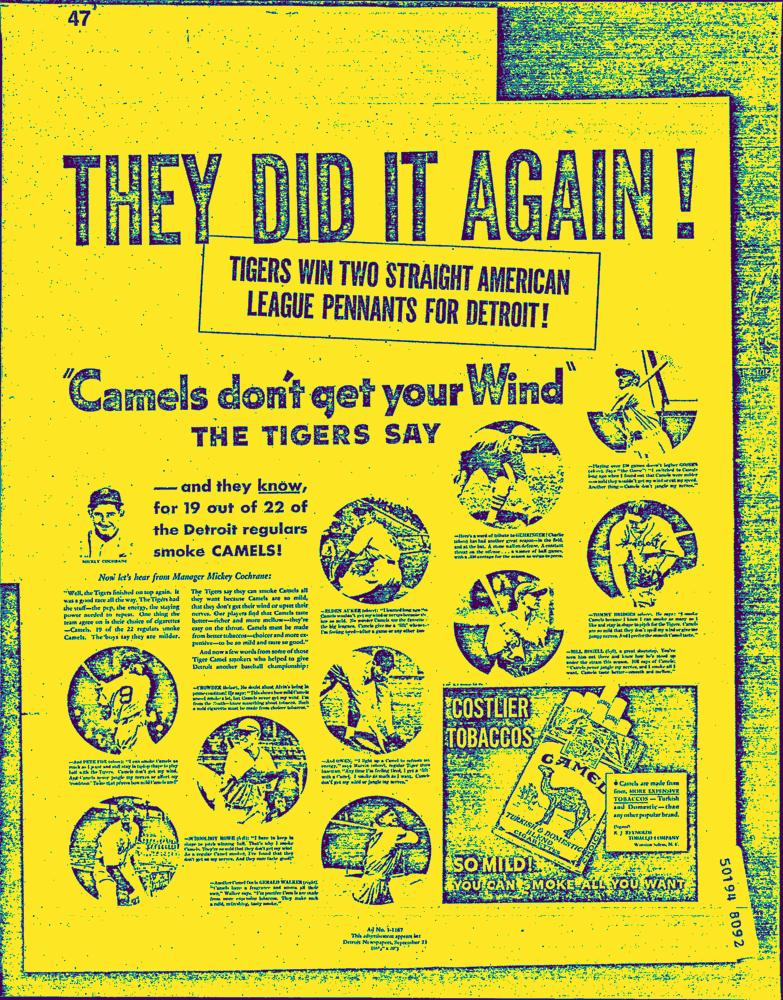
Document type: AD